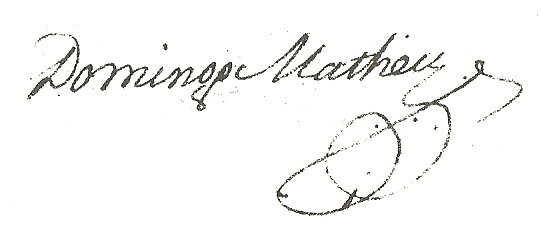
Signature of: domingo matheu